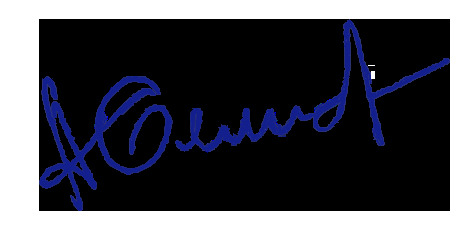
Signature of: andrey selikhov